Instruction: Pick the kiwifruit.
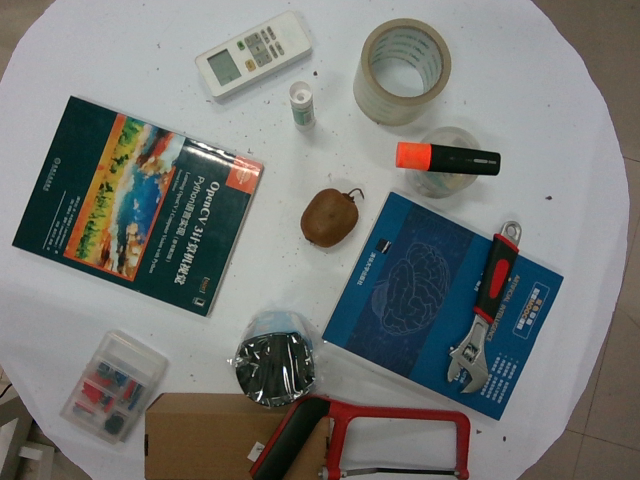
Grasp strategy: vertical